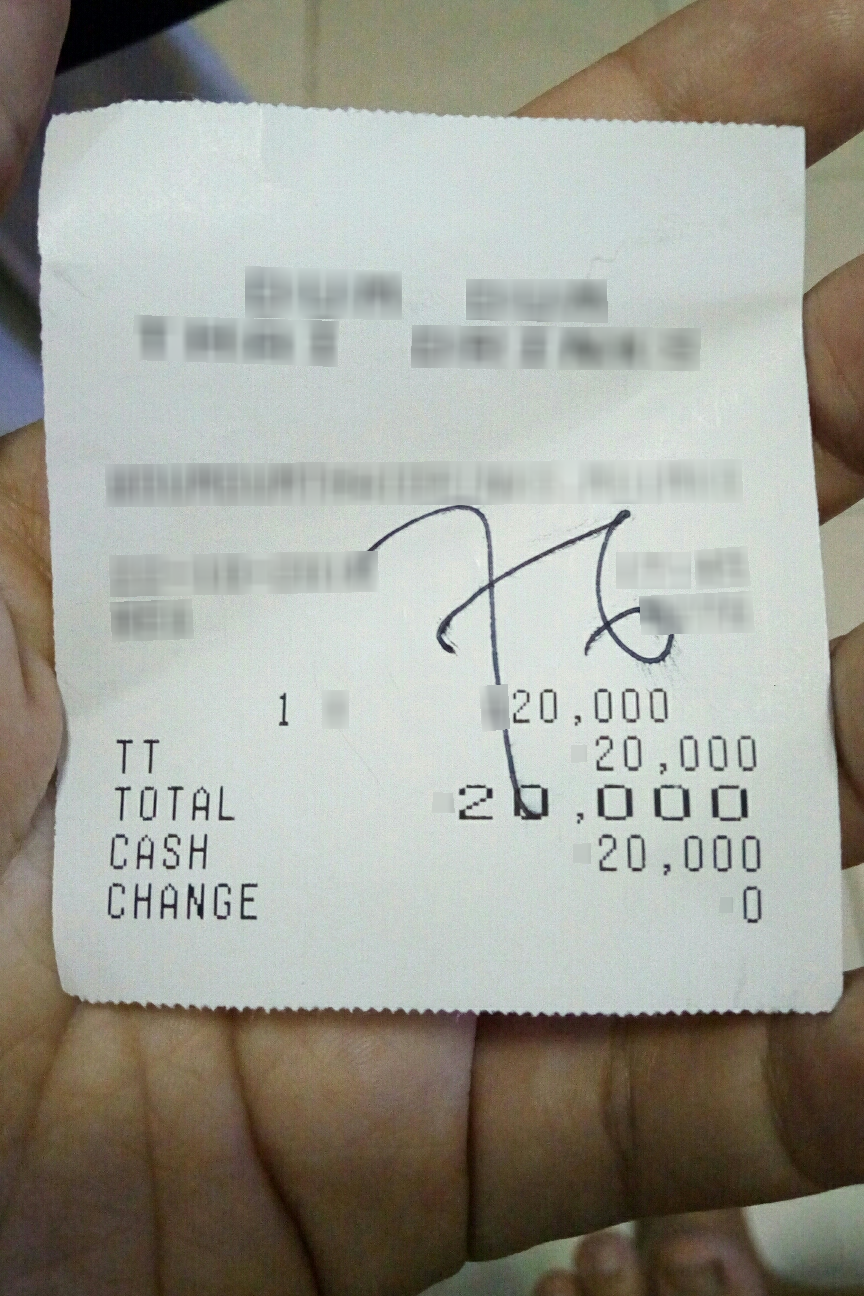
Extraction:
receipt: line_items: name: TT
price: 20,000
qty: 1
total: 20,000